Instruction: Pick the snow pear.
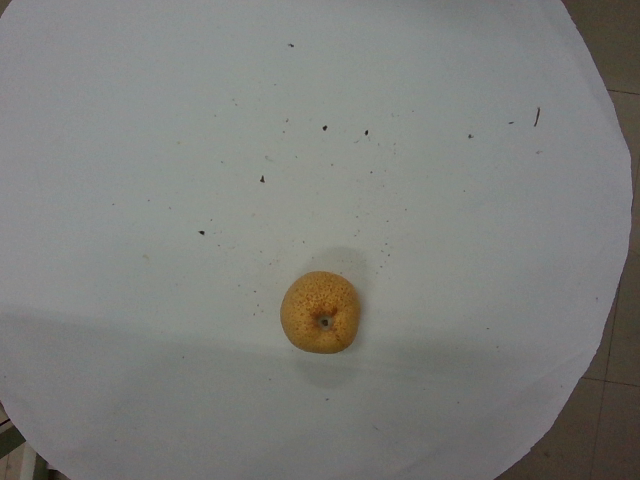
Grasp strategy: vertical